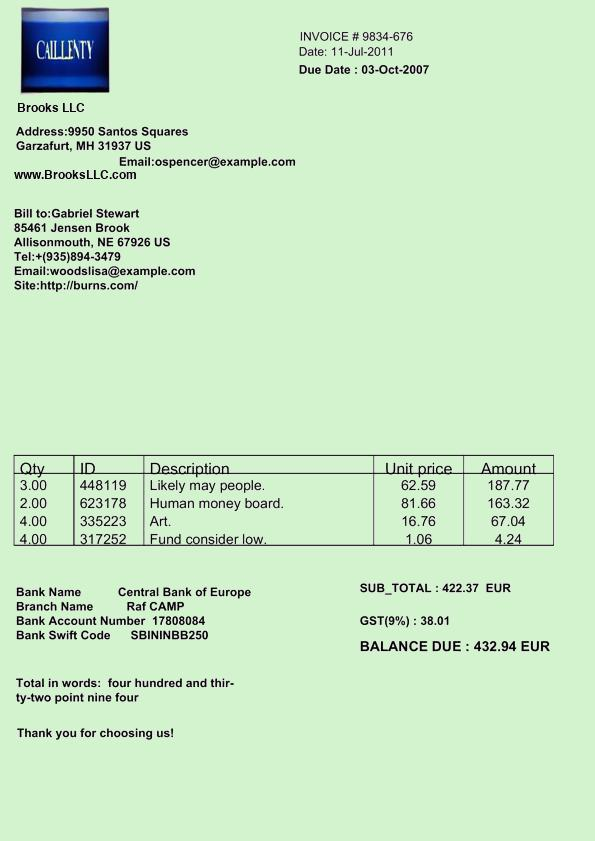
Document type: Invoice